Question: Explain the disease:
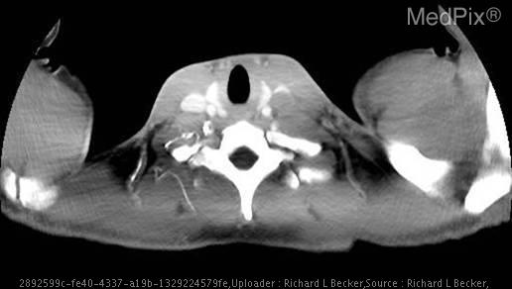
Answer: The disease is discussed as: Of all malignant intratesticular neoplams, mixed germ cell tumors are the second most common.  Of these the majority are at least a portion of embryonal cell carcinoma which constitute 20-25% of all primary germ cell malignancies.  Unfortunately this subtype of germ cell tumor tend to be more aggressive and will invade the tunica albuginea and/or cause visceral metastases.  Although embryonal cell carcinomas have three sub-types: adult, infantile and endodermal sinus tumor, embryonal cell carcinomas tend to be less radio and chemosensitive than seminomatous tumors. Infantile and endodermal sinus types are associated with elevated alpha-fetoprotein which can be used to monitor therapy/recurrence.
Teratomas are a second type of germ cell tumor.  Teratoma also has three subtypes: mature, immature, and with malignant transformation.   Teratomas must have three germinal layers: endoderm, mesoderm, ectoderm.  They constitute 5% of all primary testicular neoplasms.  Although approximately 30% will metastasize, the reported 5-year survival is 70%.
Although not seen in this case the other type of non-seminomatous germ cell tumor type is choriocarcinoma which is the rarest and least favorable of the three basic types.  Although it rarely occurs in its pure form, it represents 23% of mixed germ cell tumors.  These leisons are highly vascular and metastasize early.